Question: Talk about the condition:
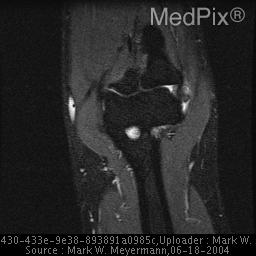
Answer: The disease is discussed as: Lateral epicondylitis, or tennis elbow, is the most common overuse syndrome of the elbow. A bit of controversy exists about not only the treatment of this condition, but also the exact pathophsiology, which is likely due to degeneration and/or tearing of the common extensor tendons. Lateral epicondylitis is reported more often in the industrial athlete and can be quite dedilitating. Because of the current controversy in regards to the pathophysiology, some debate exists on the proper treatment, which usually consists of a rehabilitation program, medical therapy, and surgical intervention, in combination or independently.